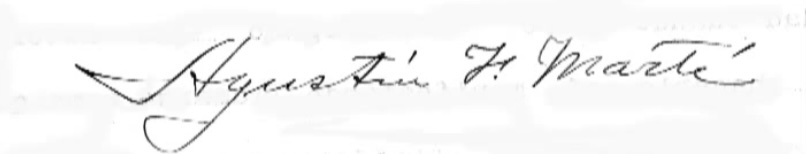
Signature of: farabundo martí